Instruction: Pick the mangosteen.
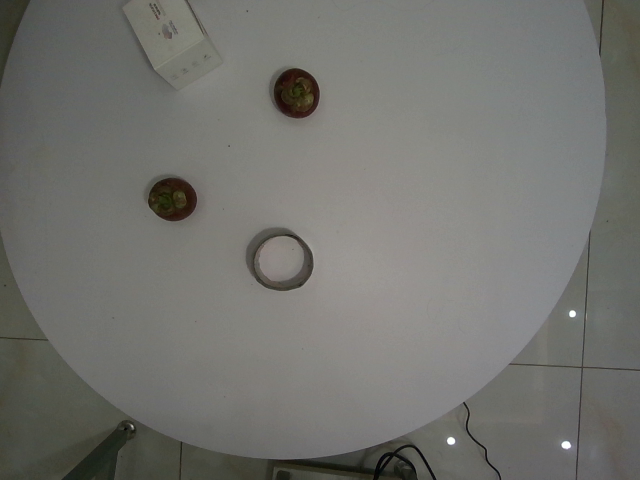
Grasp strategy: vertical